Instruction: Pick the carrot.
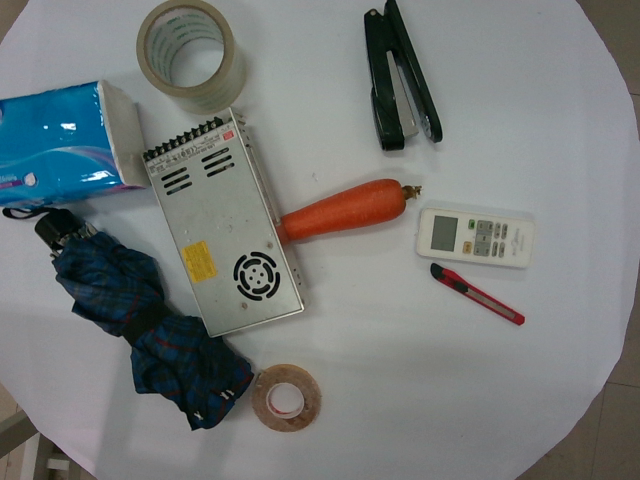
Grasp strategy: vertical